Question: What is the main concern?
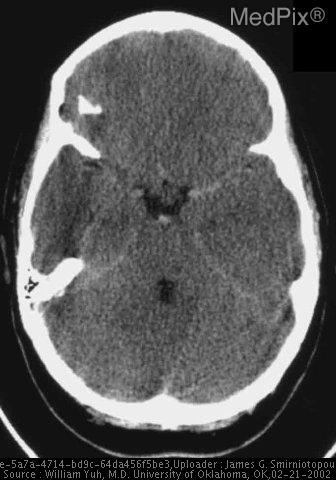
Answer: The findings suggest •  The sulci and ventricles are not visible.
•  There is high attenuation on the surface of the brain.
•  The suprasellar cistern shows visible CSF - but high attenuation linear material. There is diffuse swelling of the brain, very symmetric, with effacement of sulci and ventricles.  There appears to be high attenuation on the surface of the brain.  This could be due to SAH. However, there is no evidence of blood in the suprasellar cistern.. The patient might have a history of 18 y.o. young woman "found down" - unconscious for an unknown time and for unknown cause..